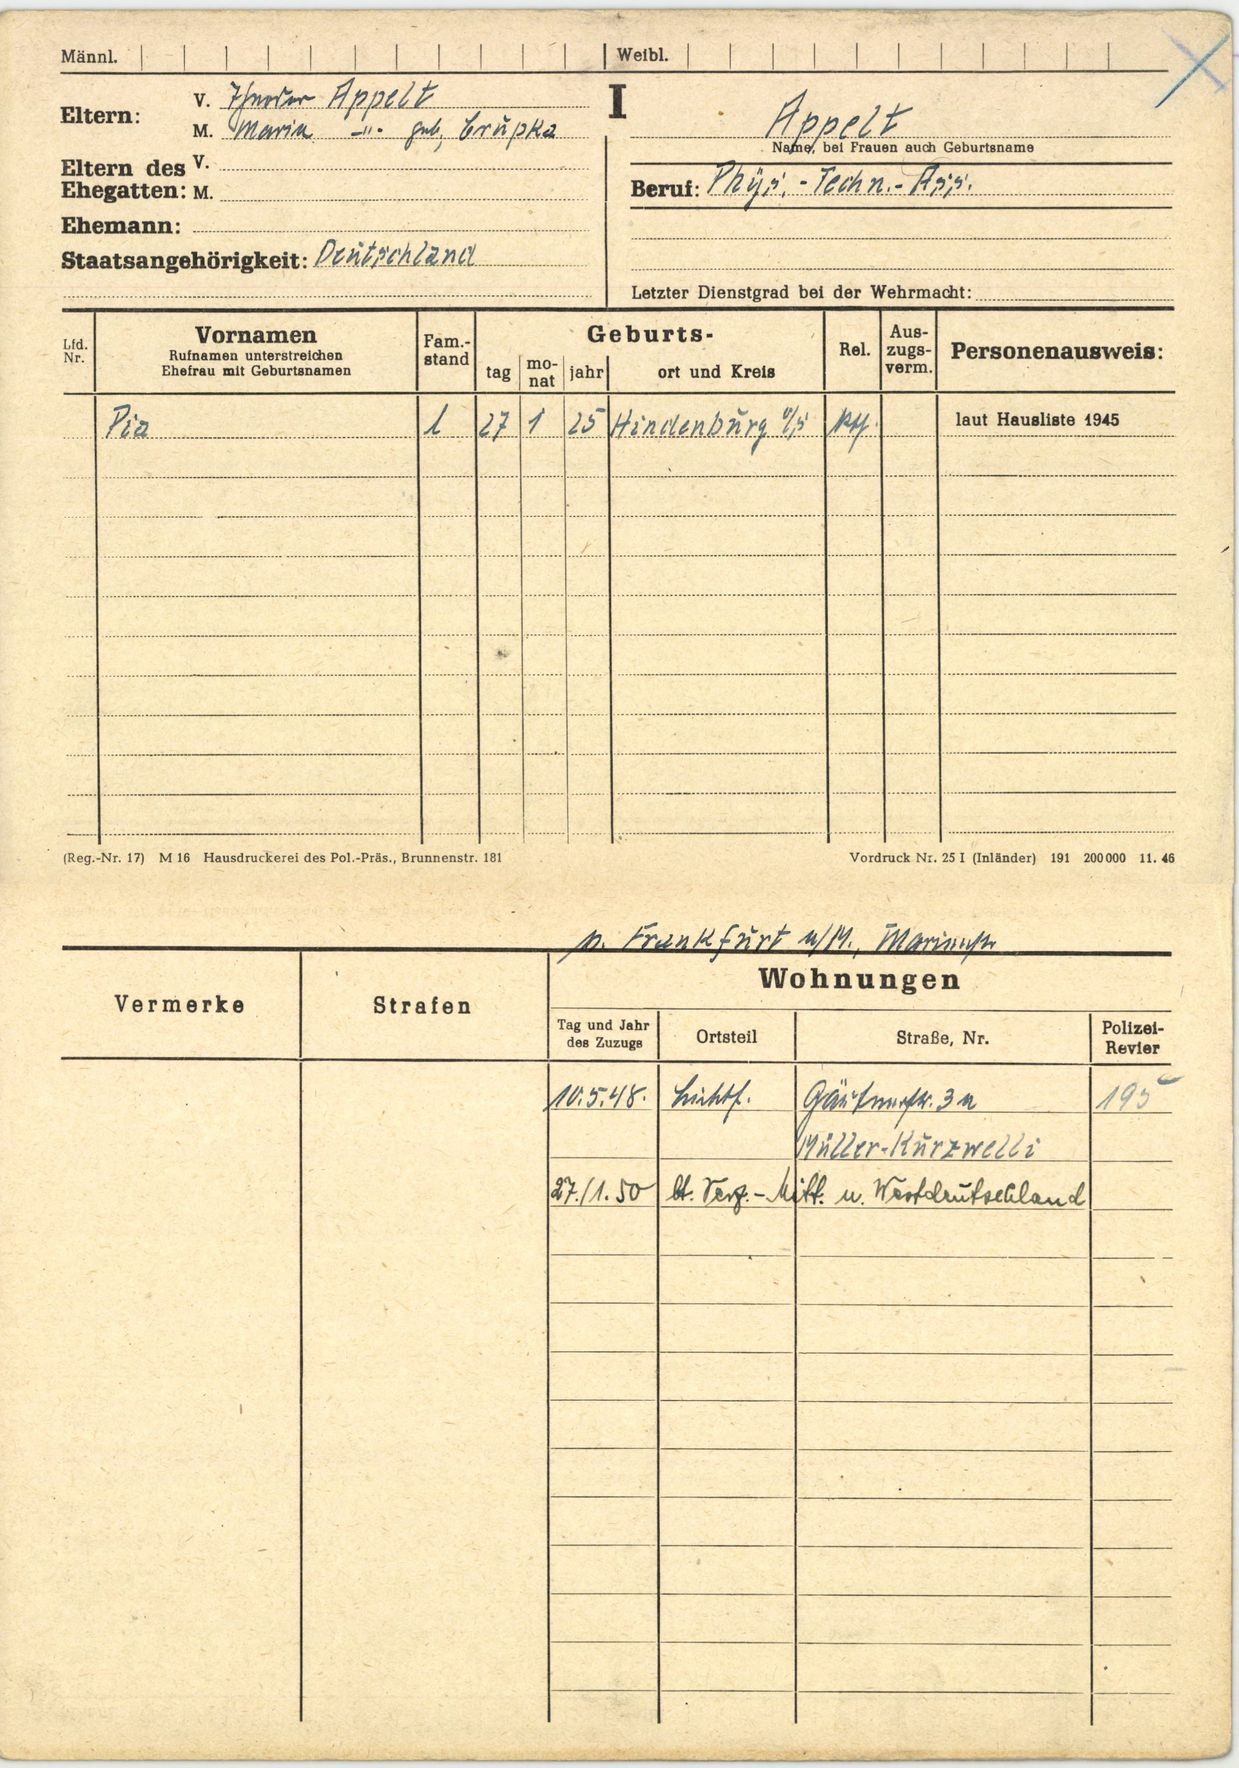
Appelt